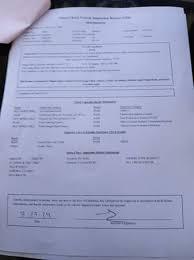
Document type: Invoice